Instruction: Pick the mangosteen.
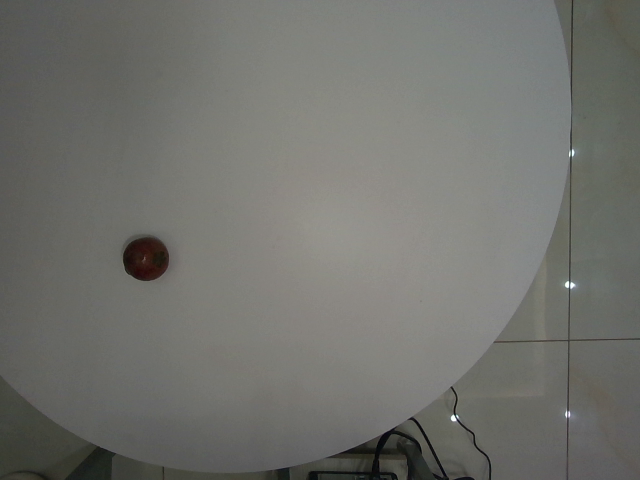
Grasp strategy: vertical